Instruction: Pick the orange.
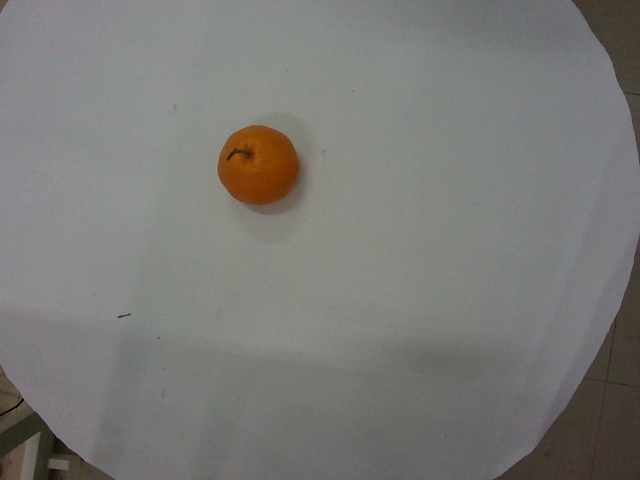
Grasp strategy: vertical